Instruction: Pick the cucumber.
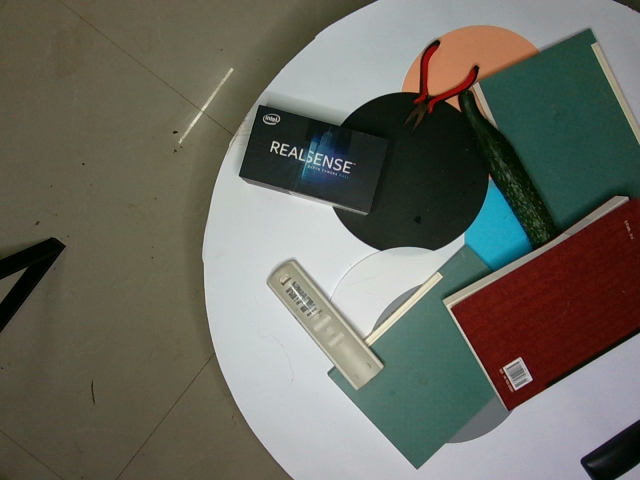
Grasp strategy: vertical